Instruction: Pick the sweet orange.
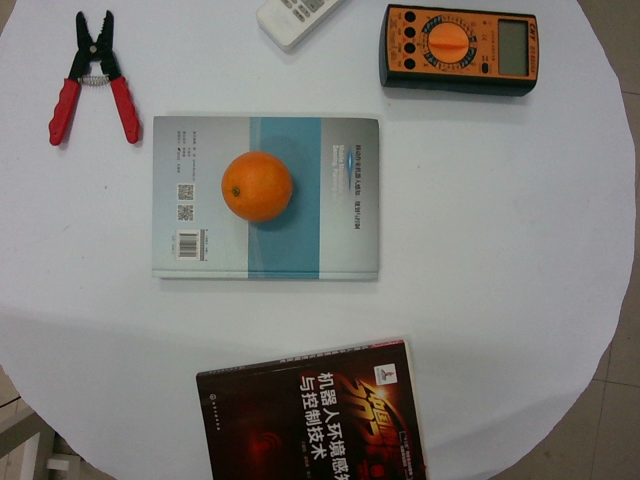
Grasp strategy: vertical